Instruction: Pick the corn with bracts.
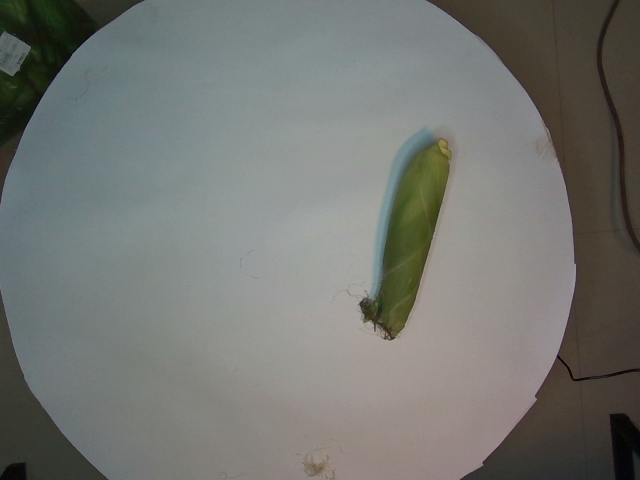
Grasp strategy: vertical